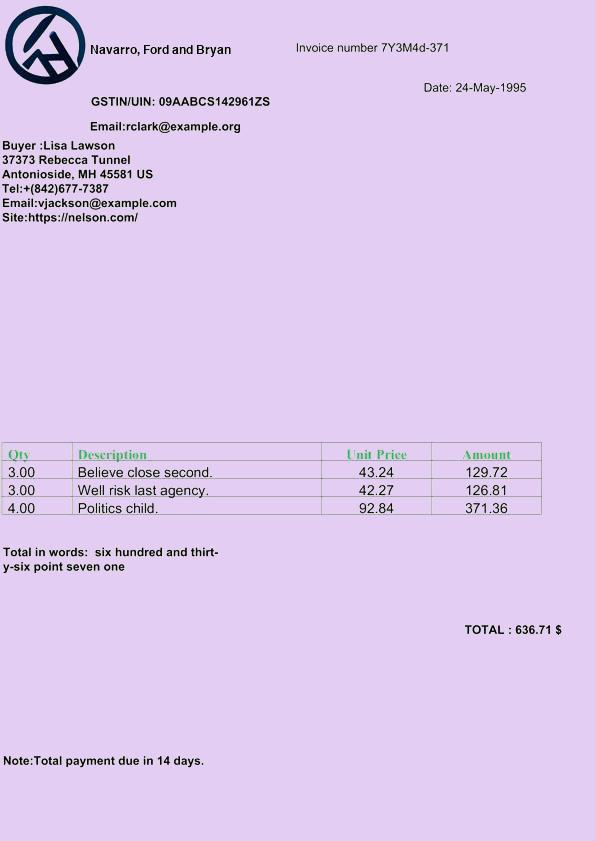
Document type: Invoice